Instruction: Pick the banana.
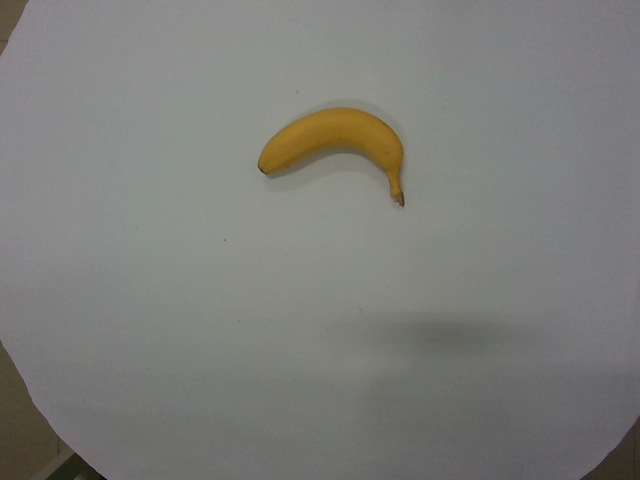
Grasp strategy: vertical